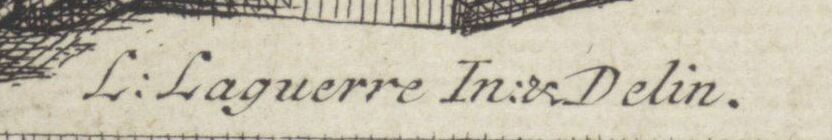
Signature of: louis laguerre